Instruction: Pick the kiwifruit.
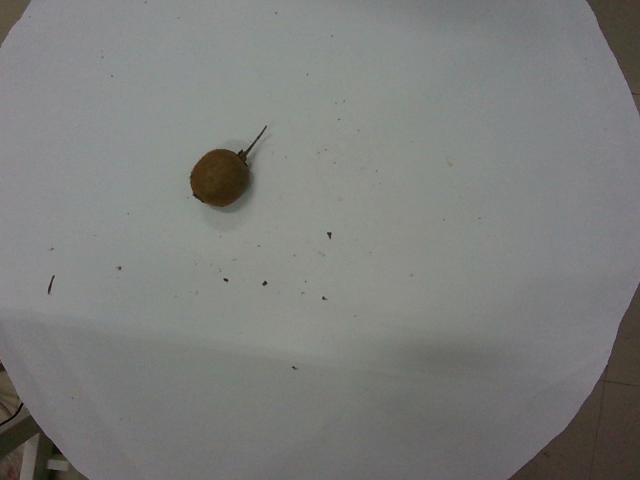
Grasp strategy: vertical